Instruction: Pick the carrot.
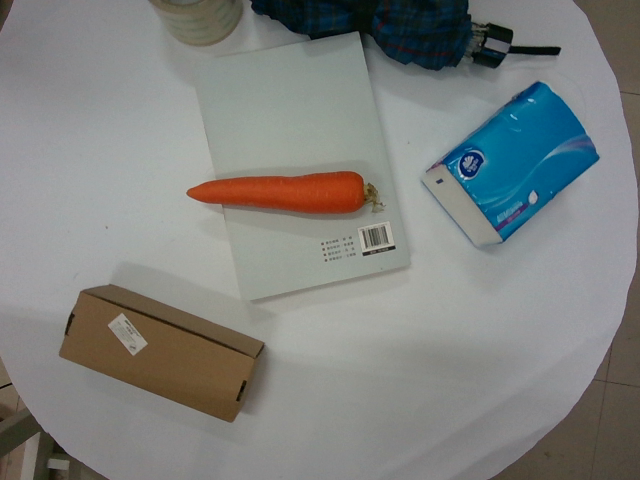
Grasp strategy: vertical